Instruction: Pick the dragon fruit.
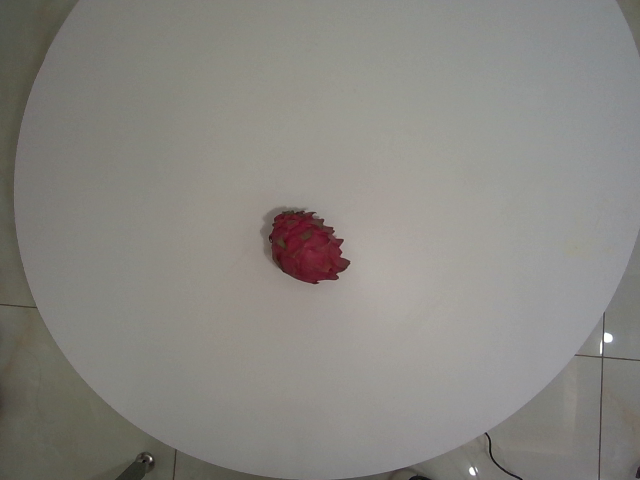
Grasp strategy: vertical